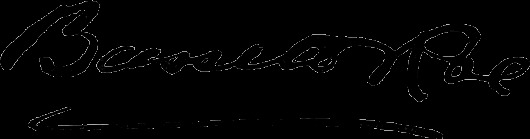
Signature of: bassett roe